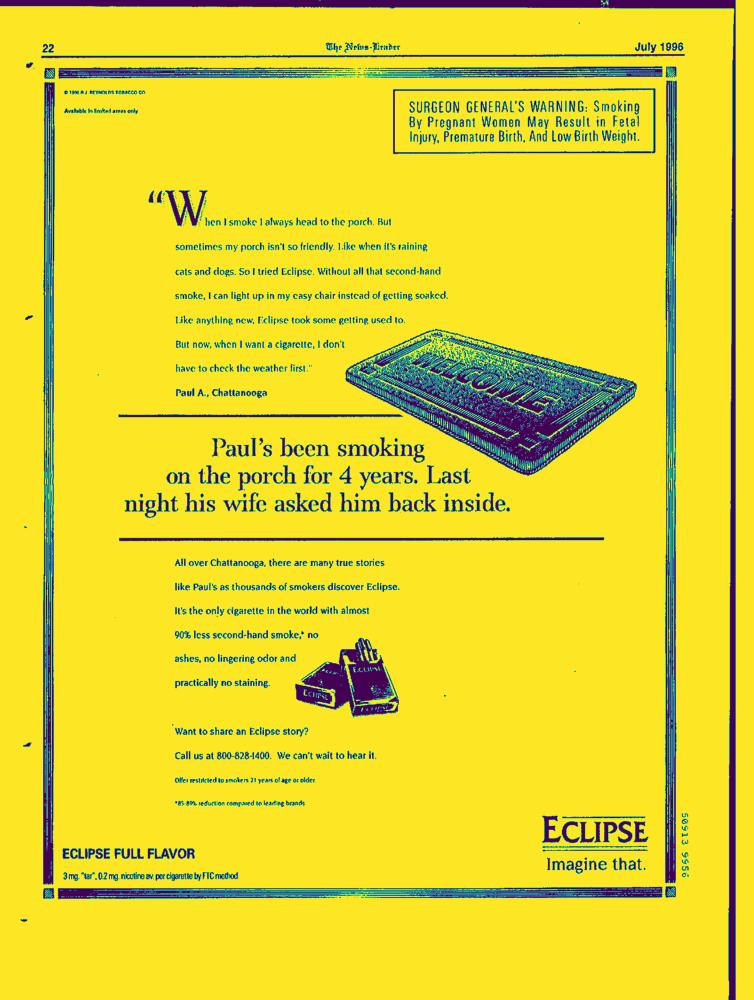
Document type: AD